Question: What jurisdiction, city, or county is the document associated with?
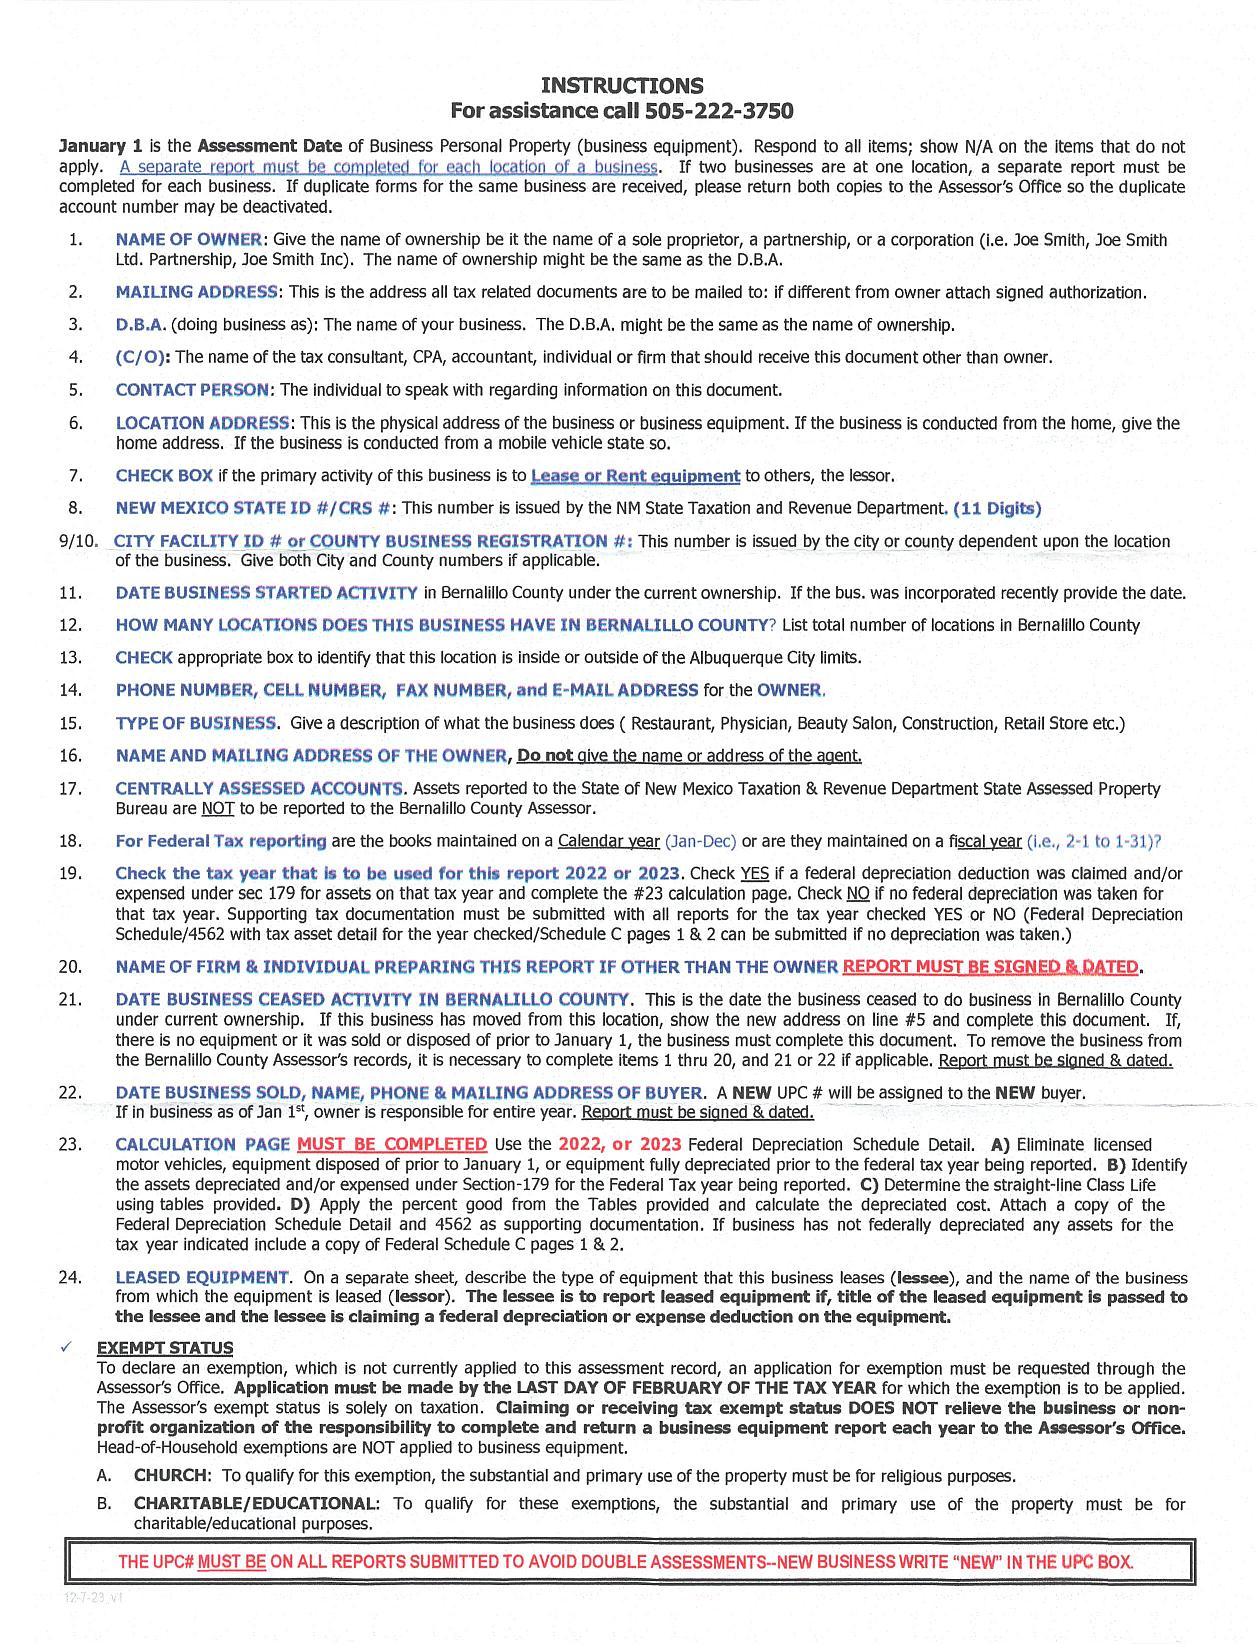
Answer: "Bernalillo County"